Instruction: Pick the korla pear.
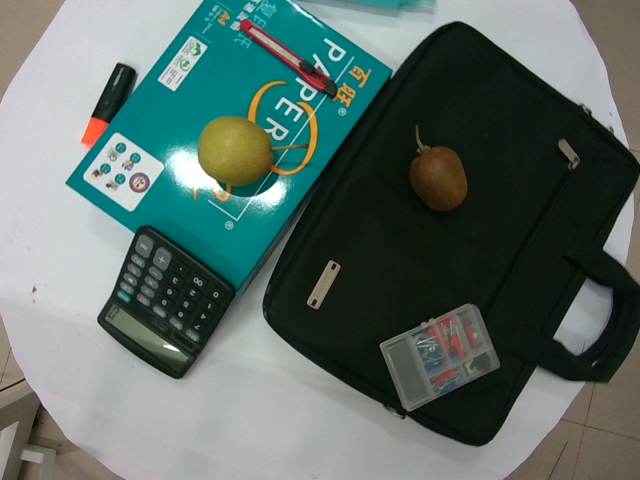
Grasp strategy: vertical